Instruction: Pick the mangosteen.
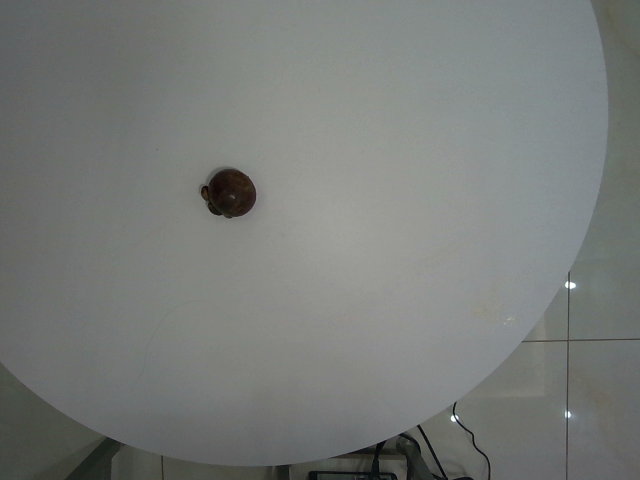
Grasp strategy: vertical